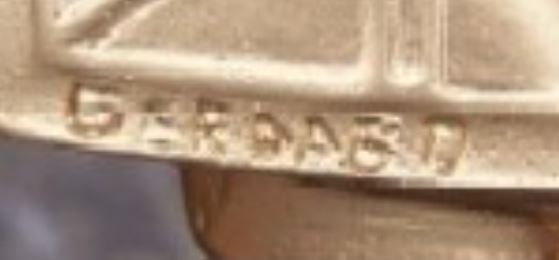
Signature of: gerdago